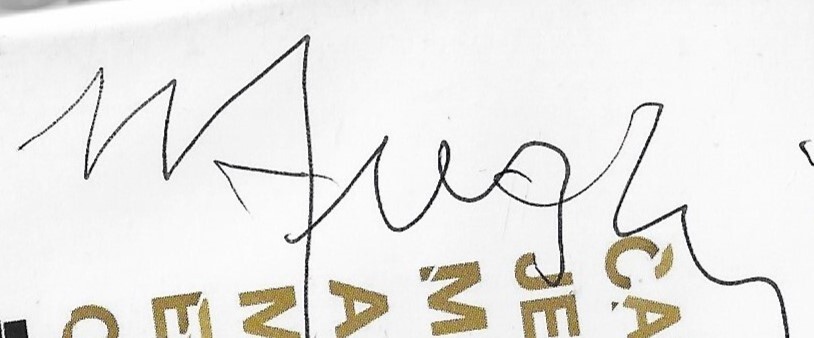
Signature of: mathieu amalric